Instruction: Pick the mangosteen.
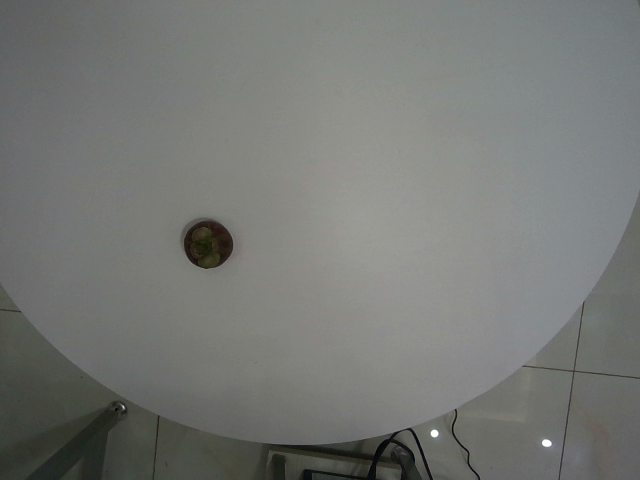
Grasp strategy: vertical